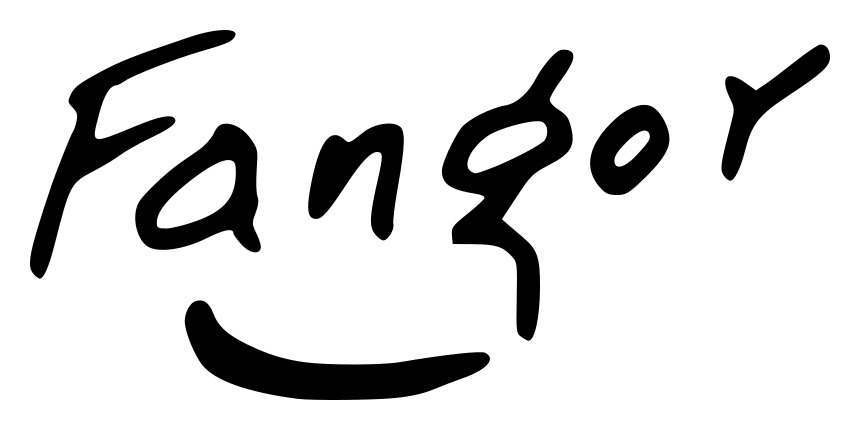
Signature of: wojciech fangor